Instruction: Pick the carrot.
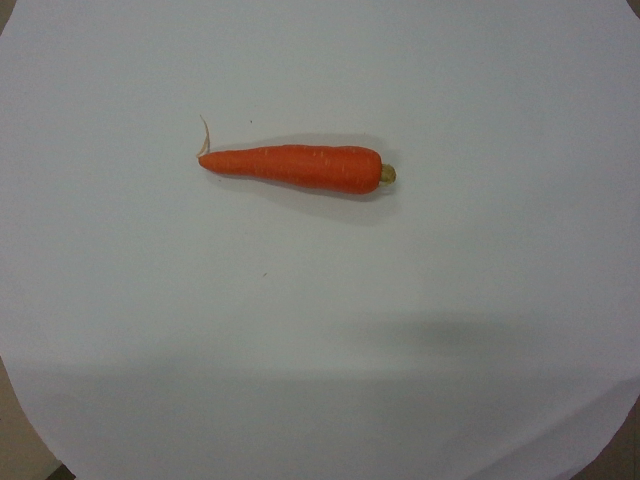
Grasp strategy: vertical